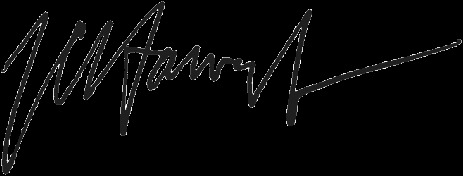
Signature of: john c harvey jr